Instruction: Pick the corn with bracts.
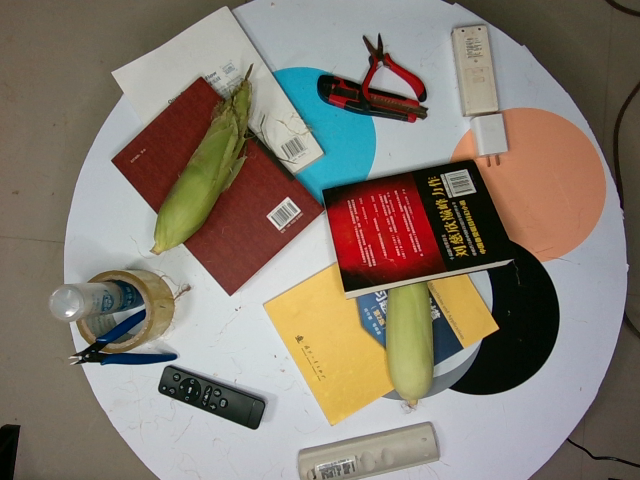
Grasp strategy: vertical